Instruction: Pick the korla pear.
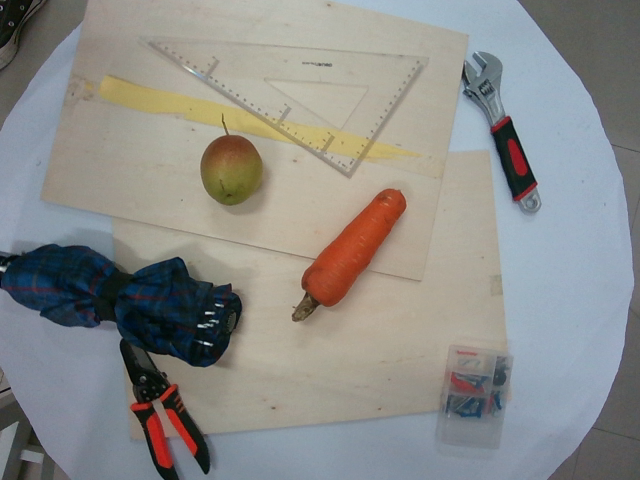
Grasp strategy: vertical